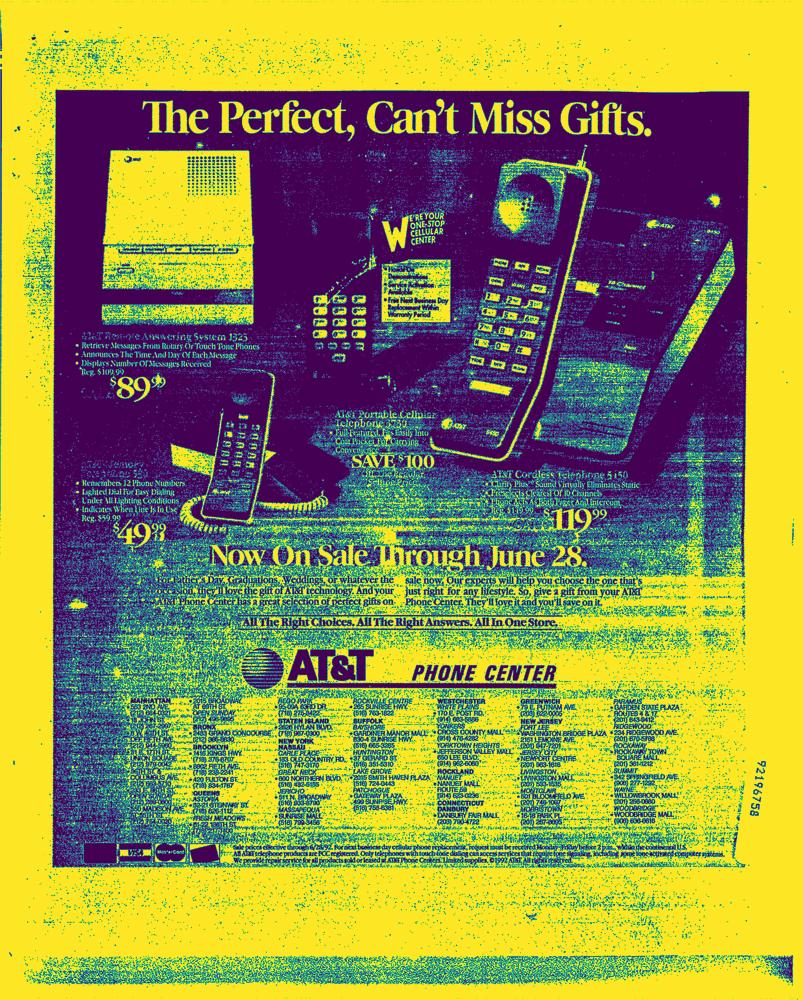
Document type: AD